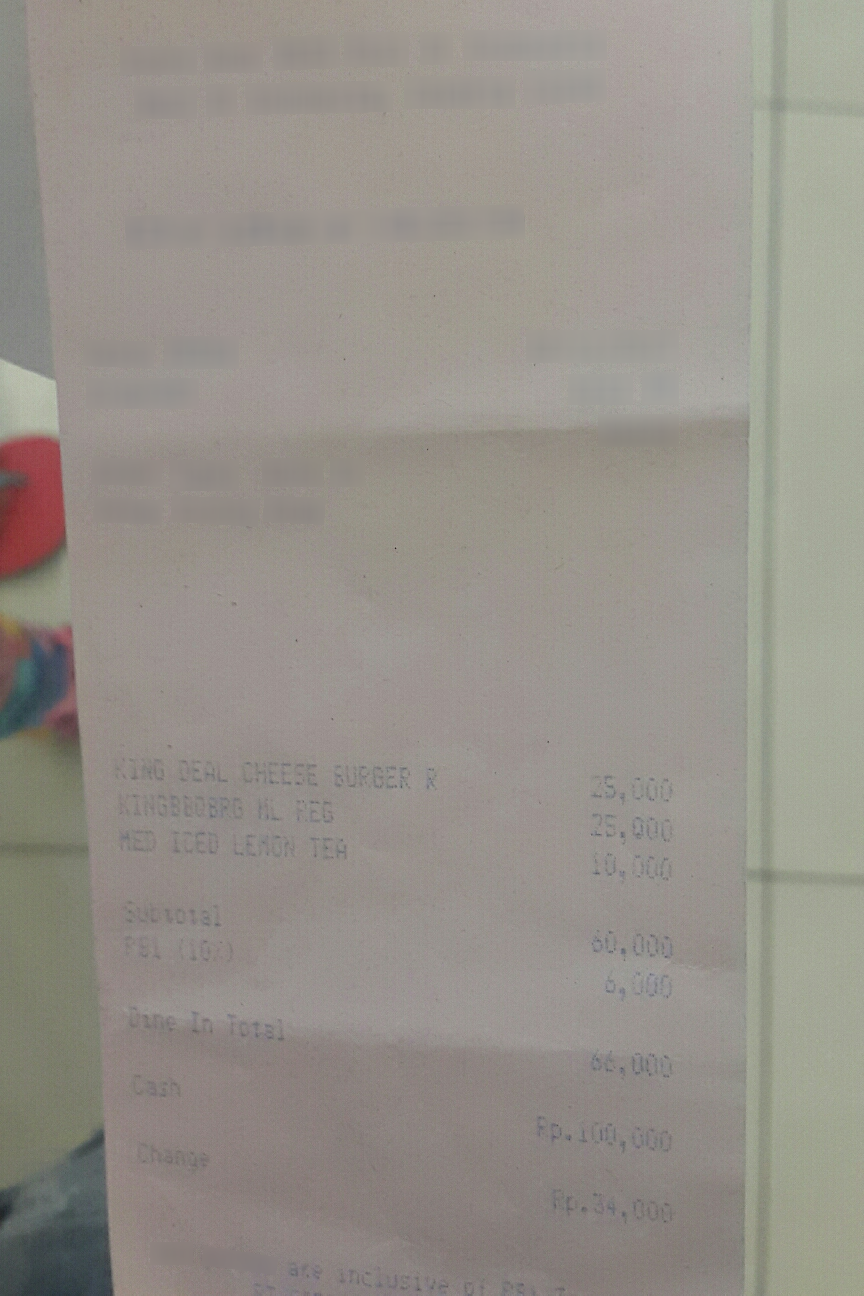
Number of items: 3
Subtotal: 60.000
Tax: 6,000
Total: 66,000
OCR text regions:
text: KING
text: DEAL
text: CHEESE
text: BURGER
text: R
text: 25,000
text: KINGBBOBPG
text: ML
text: REG
text: 25.000
text: MED
text: ICED
text: LEMON
text: TEA
text: 10,000
text: Subtotal
text: 60.000
text: PB1
text: (10%)
text: 6,000
text: Dine
text: In
text: Total
text: 66,000
text: Cash
text: Rp. 100.000
text: Change
text: Rp.34.000